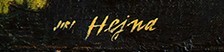
Signature of: jiří hejna